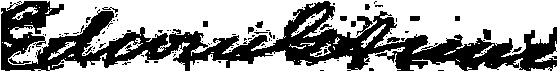
Signature of: edwin gardner ames